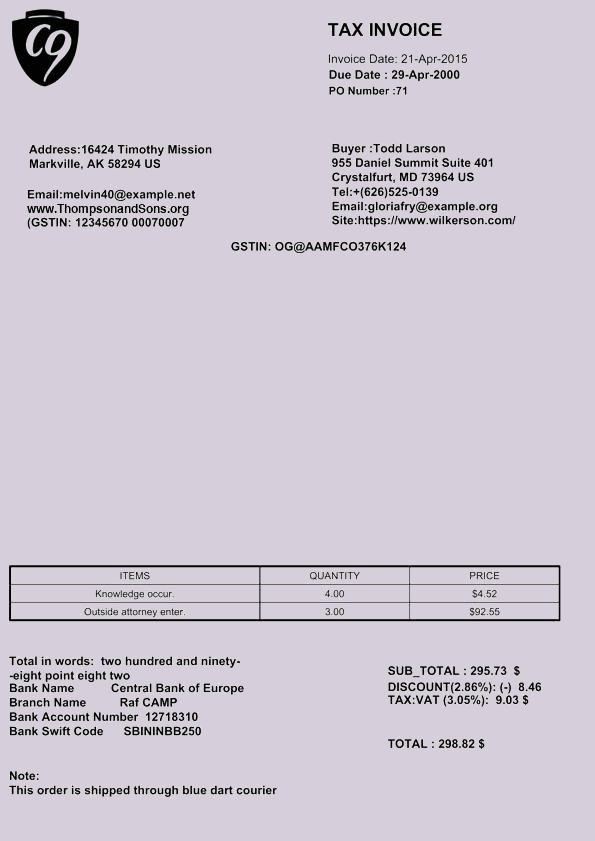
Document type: Invoice